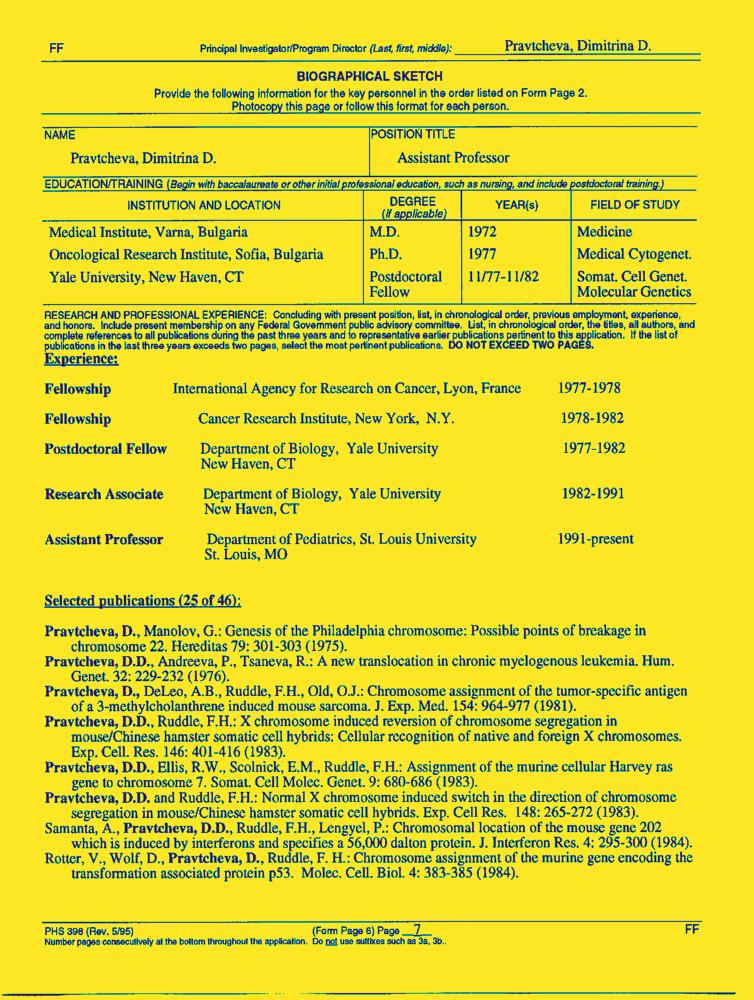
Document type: Resume-Doc